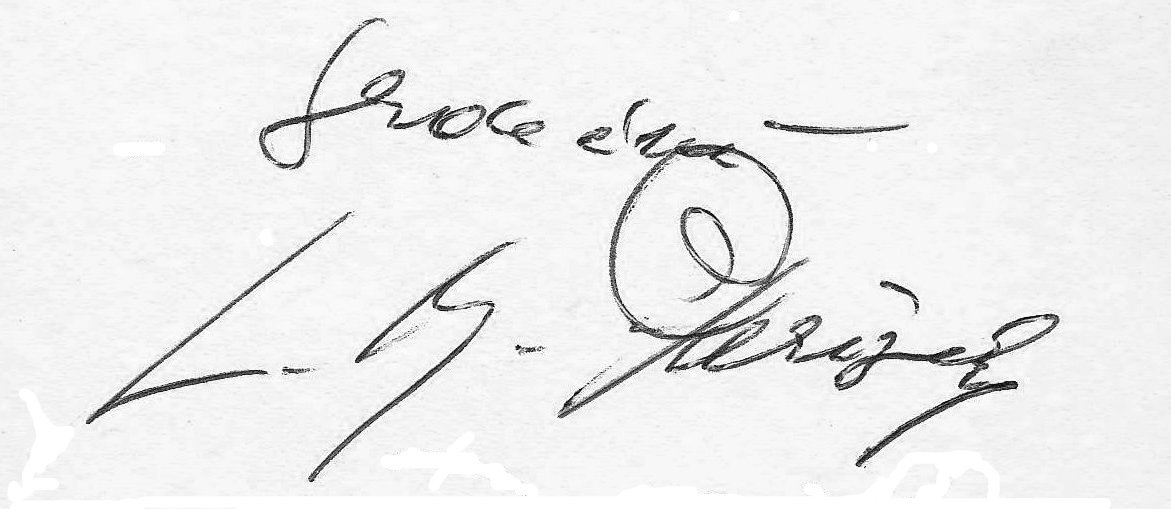
Signature of: ladislav pařízek